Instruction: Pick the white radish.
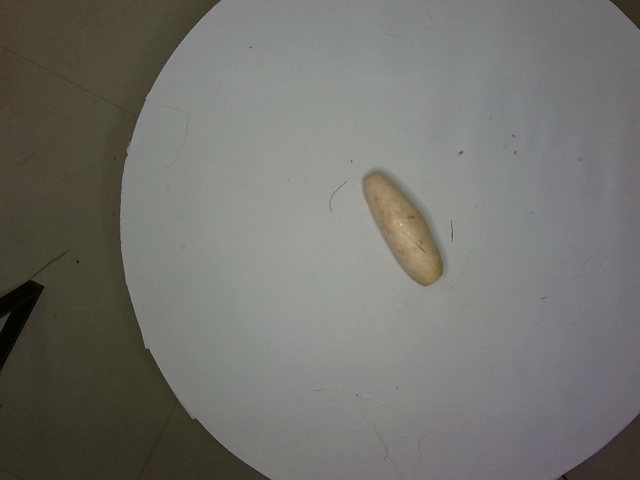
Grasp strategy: vertical